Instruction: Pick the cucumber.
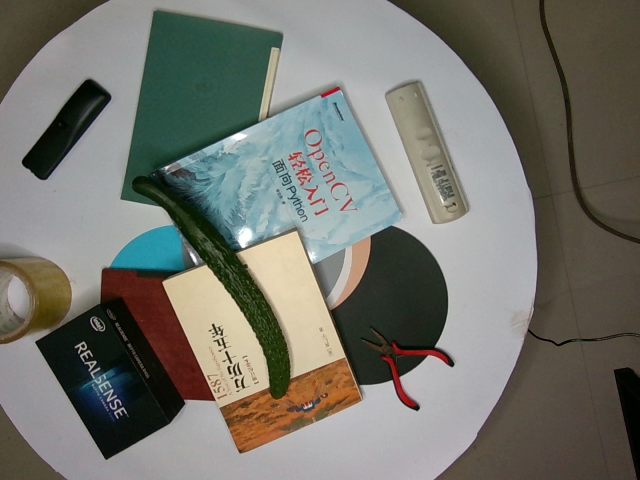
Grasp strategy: vertical